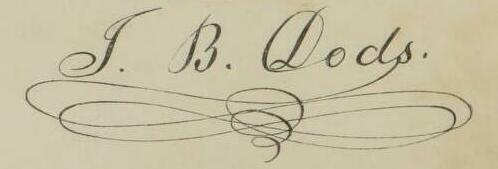
Signature of: john bovee dods